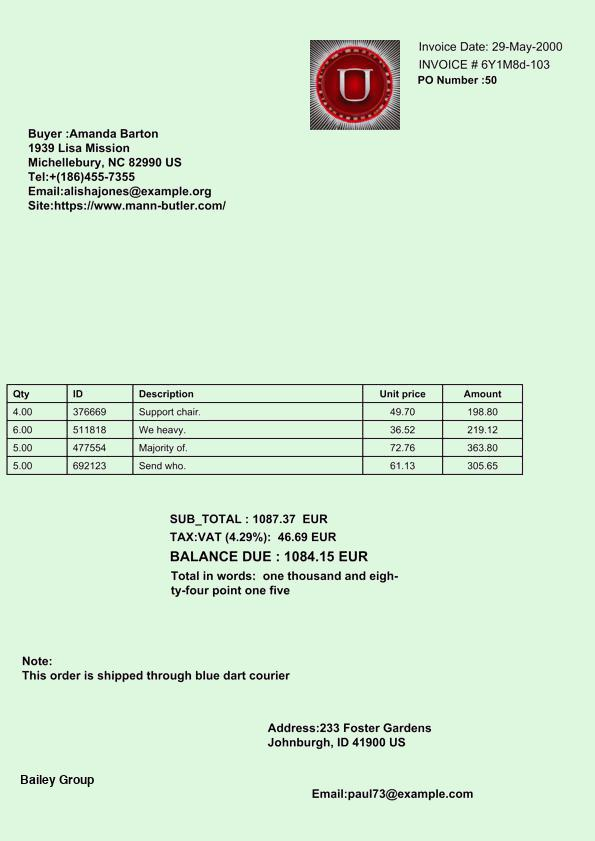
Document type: Invoice